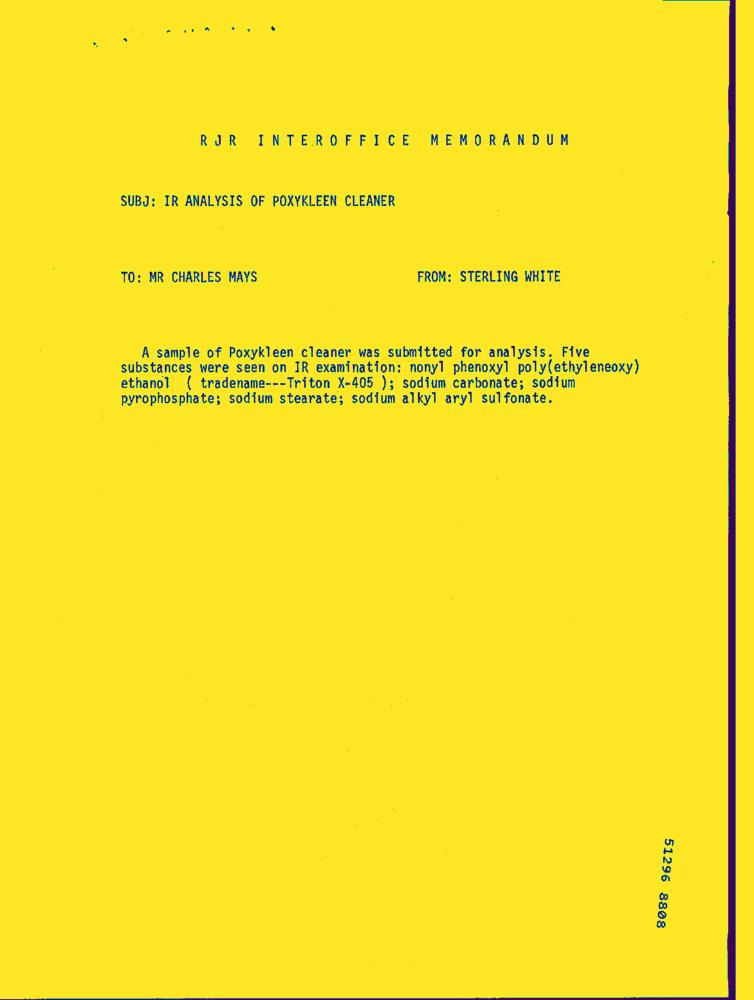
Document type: Letter-Doc